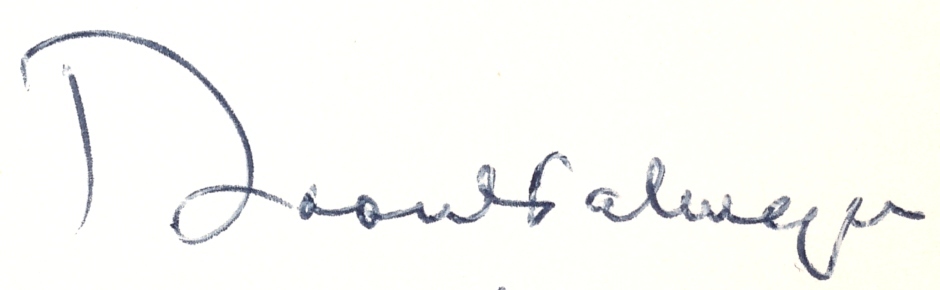
Signature of: raoul palmgren